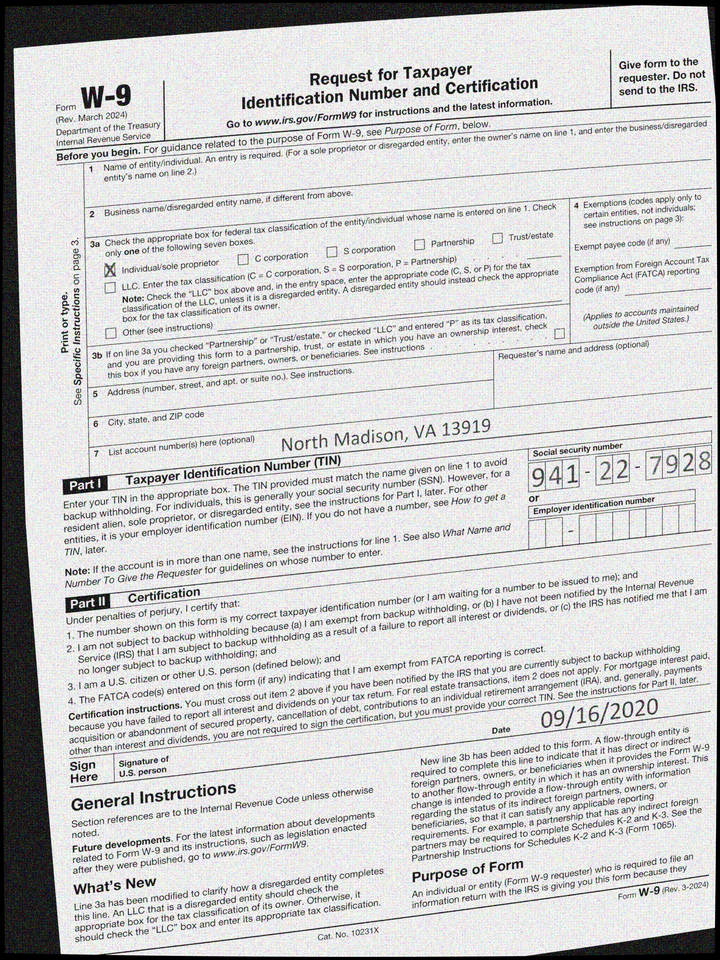
adr2: North Madison, VA 13919
cbx: yes
ssn: 941227928
sdt: 09/16/2020